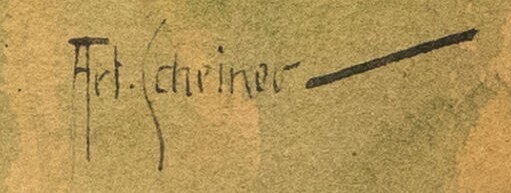
Signature of: artuš scheiner